Question: Which state is mentioned in the document?
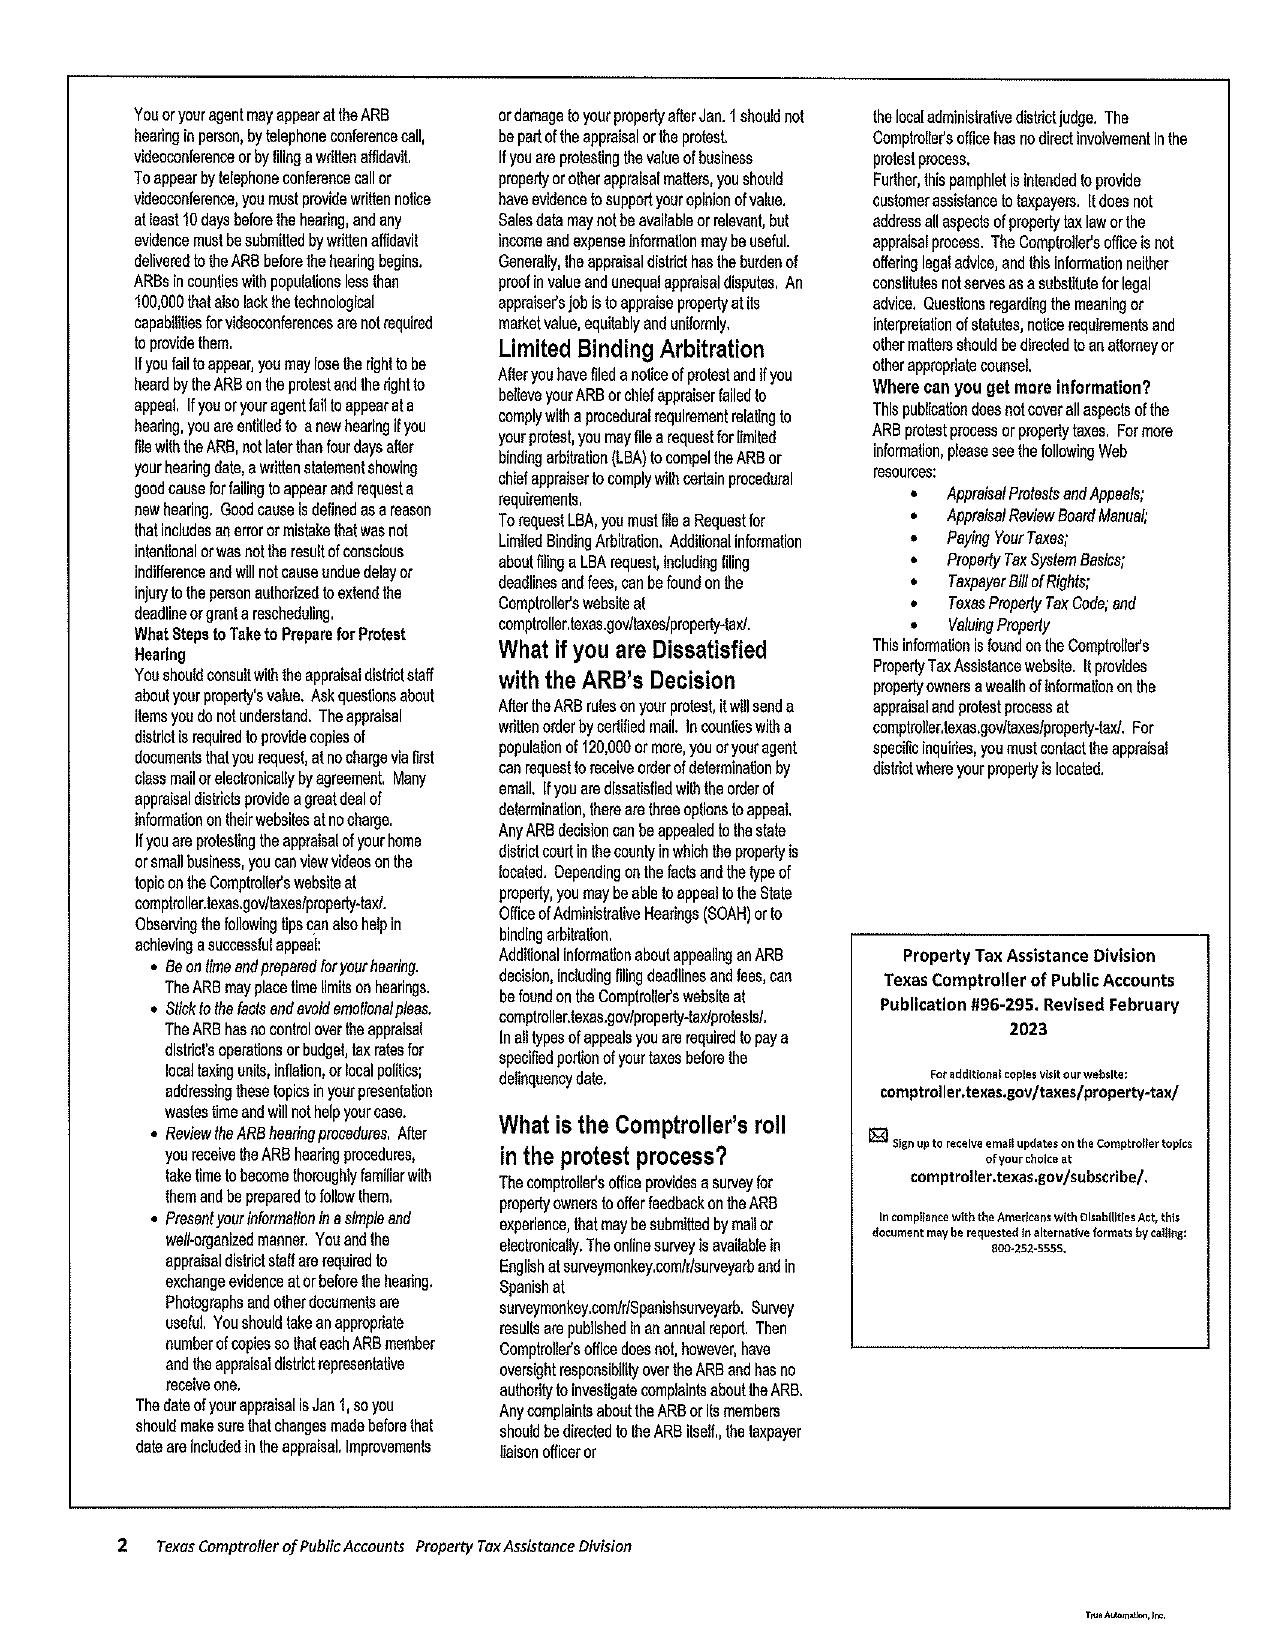
Answer: "Texas"